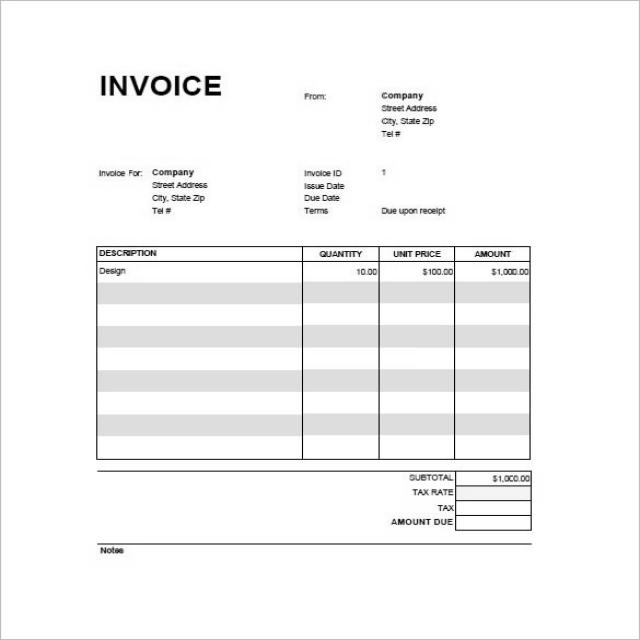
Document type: Invoice